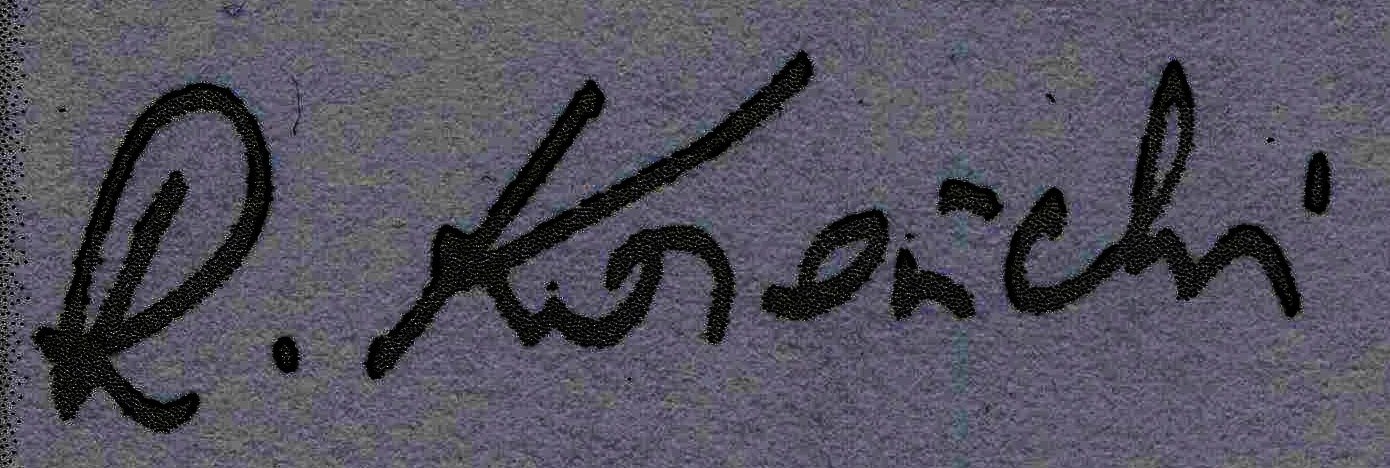
Signature of: rachid koraïchi